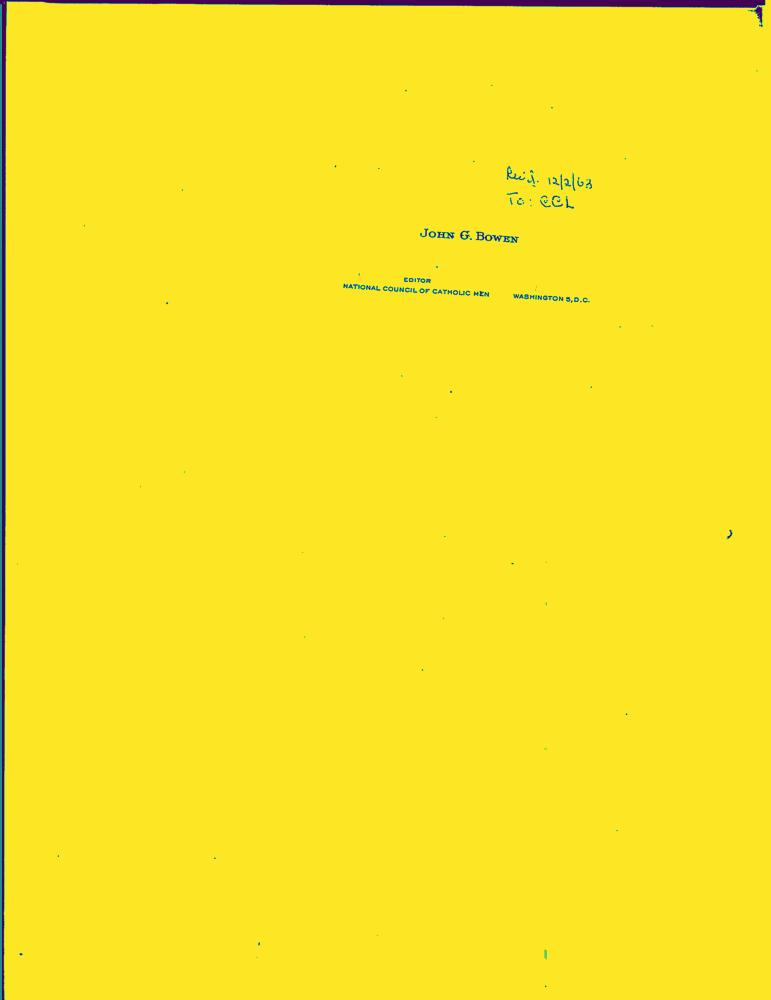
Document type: Resume-Doc